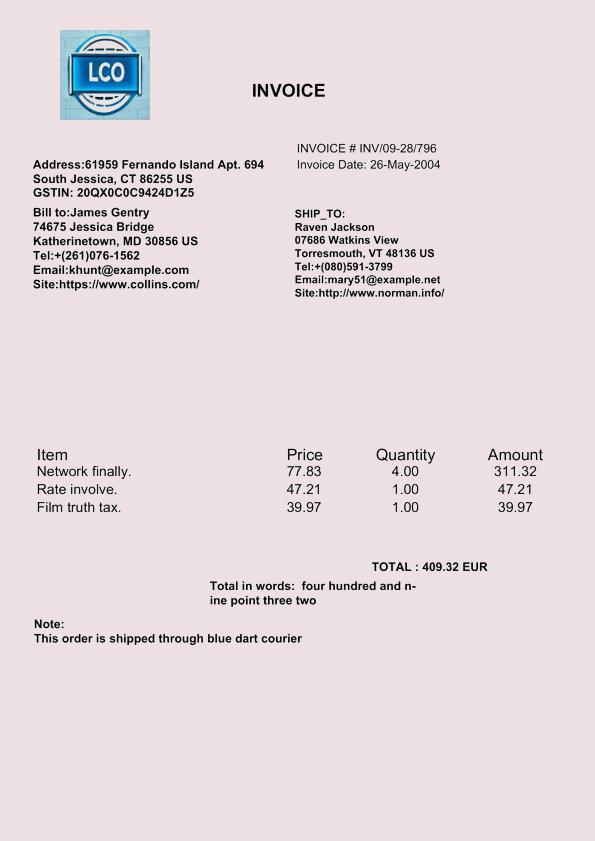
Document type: Invoice